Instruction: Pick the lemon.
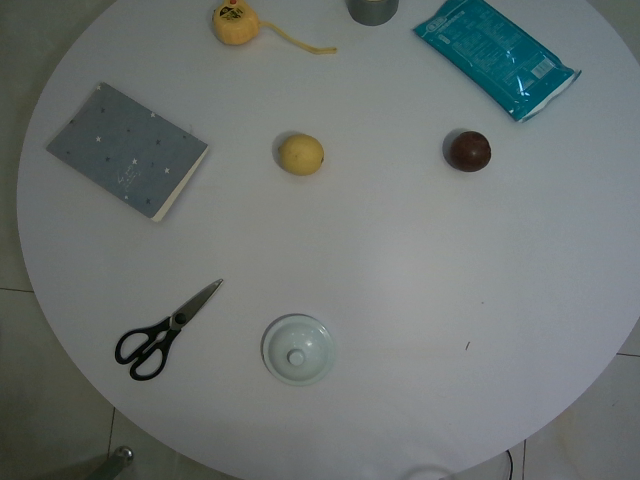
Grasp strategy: vertical